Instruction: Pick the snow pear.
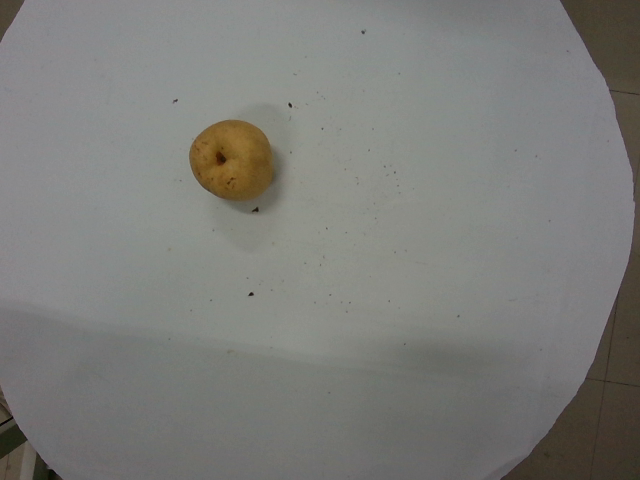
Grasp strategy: vertical